Question: What is the potential diagnosis?
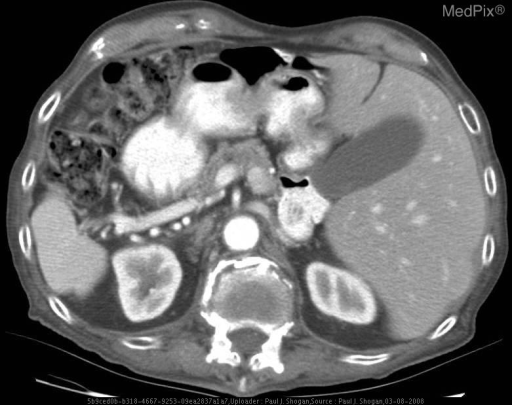
Answer: The possible diagnosis includes •  False-positive on Radiography:  Technologists or radiologist’s inattention to labeling of the radiograph.  The technologist prepares for a PA radiograph, labels the image, but images the patient in an AP projection.

•  False-Positive on CT:  Depending on how the patient is positioned into the CT scanner, head first or feet first, supine or prone, and if incorrectly marked by the technologist, the left-right orientation will be displayed erroneously suggesting situs inversus.

•  Situs Inversus
•  Situs Inversus totalis
•  Dextrocardia
•  Situs ambiguous or heterotaxy
•  Kartagener Syndrome.